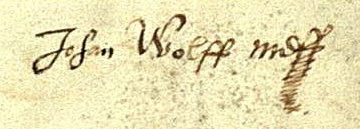
Signature of: johann wolff